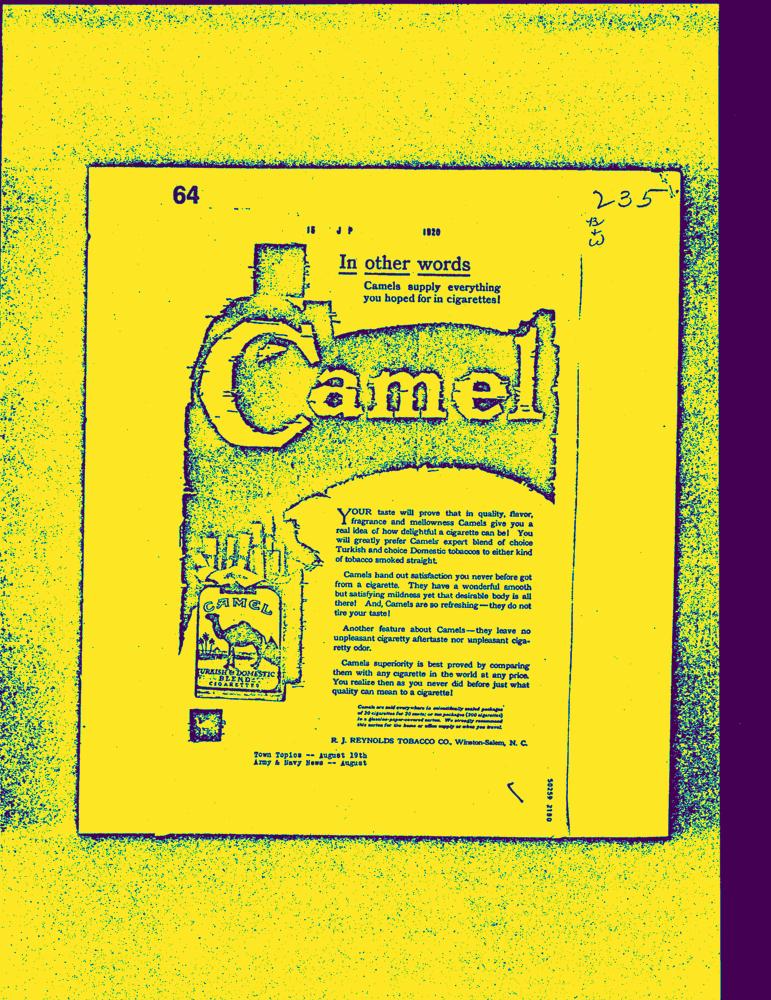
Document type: AD